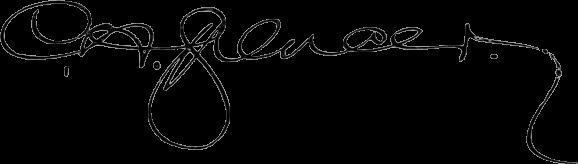
Signature of: charles hart spencer